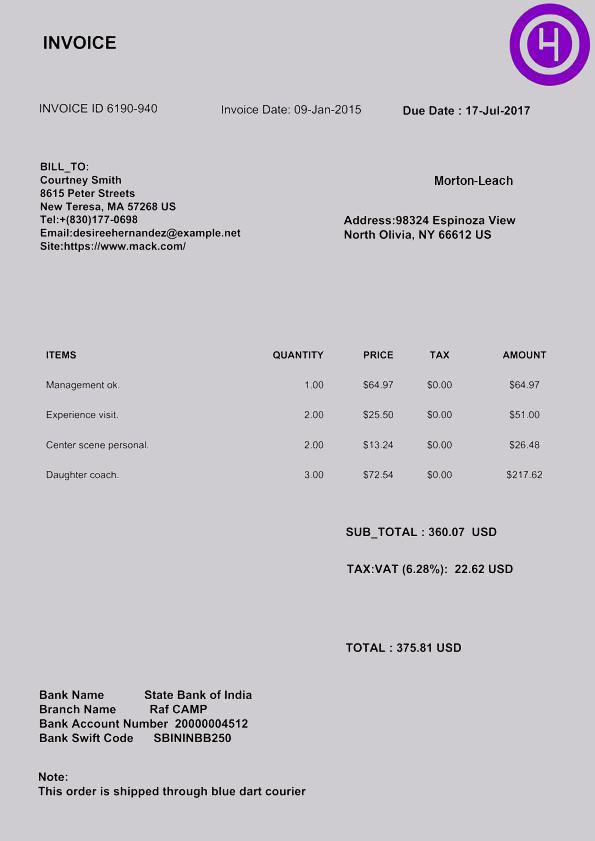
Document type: Invoice